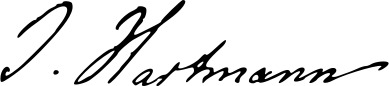
Signature of: johannes franz hartmann